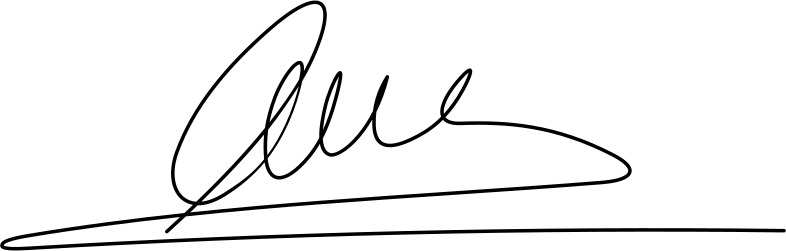
Signature of: ogerta manastirliu